Patient: Female, age 41
A 41-year-old female received a left single lung transplant for fibrotic non-specific interstitial pneumonia (NSIP). At 2 weeks post-transplant surveillance, TBB specimens showed Grade A1B1 acute rejection, and TBB performed 2 weeks later showed Grade A2B0 acute rejection. Intravenous methylprednisolone burst and taper was given, and she remained asymptomatic and continued to improve clinically until 6 weeks post-transplant when she presented with increasing dyspnoea on exertion, cough, and low-grade fever that progressed to intubation and mechanical ventilation. She was treated with broad-spectrum antibacterial agents and pulse corticosteroids. TBB demonstrated organising pneumonia (OP) but no acute rejection, and BAL did not reveal any pathogens. She was successfully extubated after 4 days, weaned to room air, and discharged to home. However, subsequent surveillance TBBs showed persistent OP as well as acute rejection (Grade A2-A3), and total lymphoid irradiation was initiated. The patient was readmitted 6 weeks later for shortness of breath and hypoxaemia that progressed to respiratory failure, requiring mechanical ventilation. Despite broad-spectrum antibiotics and pulse corticosteroids, diffuse parenchymal opacities (Figure 1, D) progressively worsened, and supportive care was eventually withdrawn. AFOP was observed in lung specimens examined at autopsy (Figure 2, E and F).
Keywords: acute fibrinous and organising pneumonia, interstitial, lung transplantation, pneumonia, thoracic
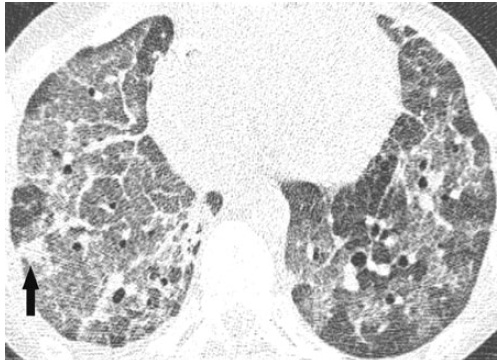